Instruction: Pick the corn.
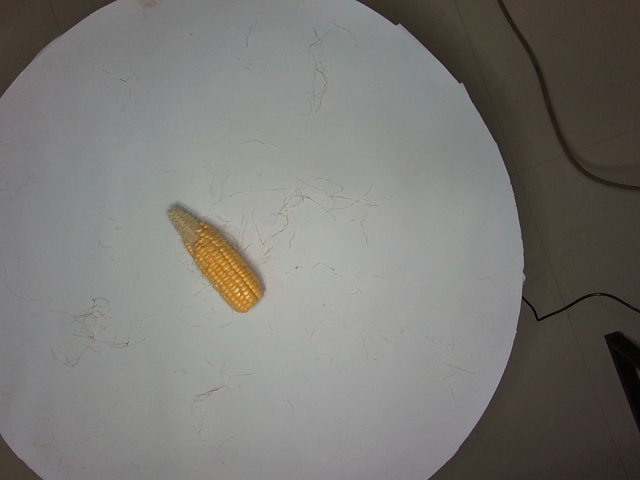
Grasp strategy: vertical